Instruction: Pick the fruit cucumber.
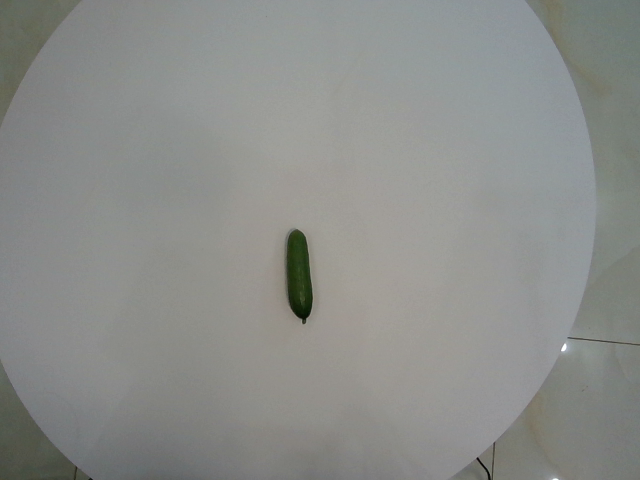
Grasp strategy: vertical